Question: What type of tax is indicated in the document, personal property or real estate?
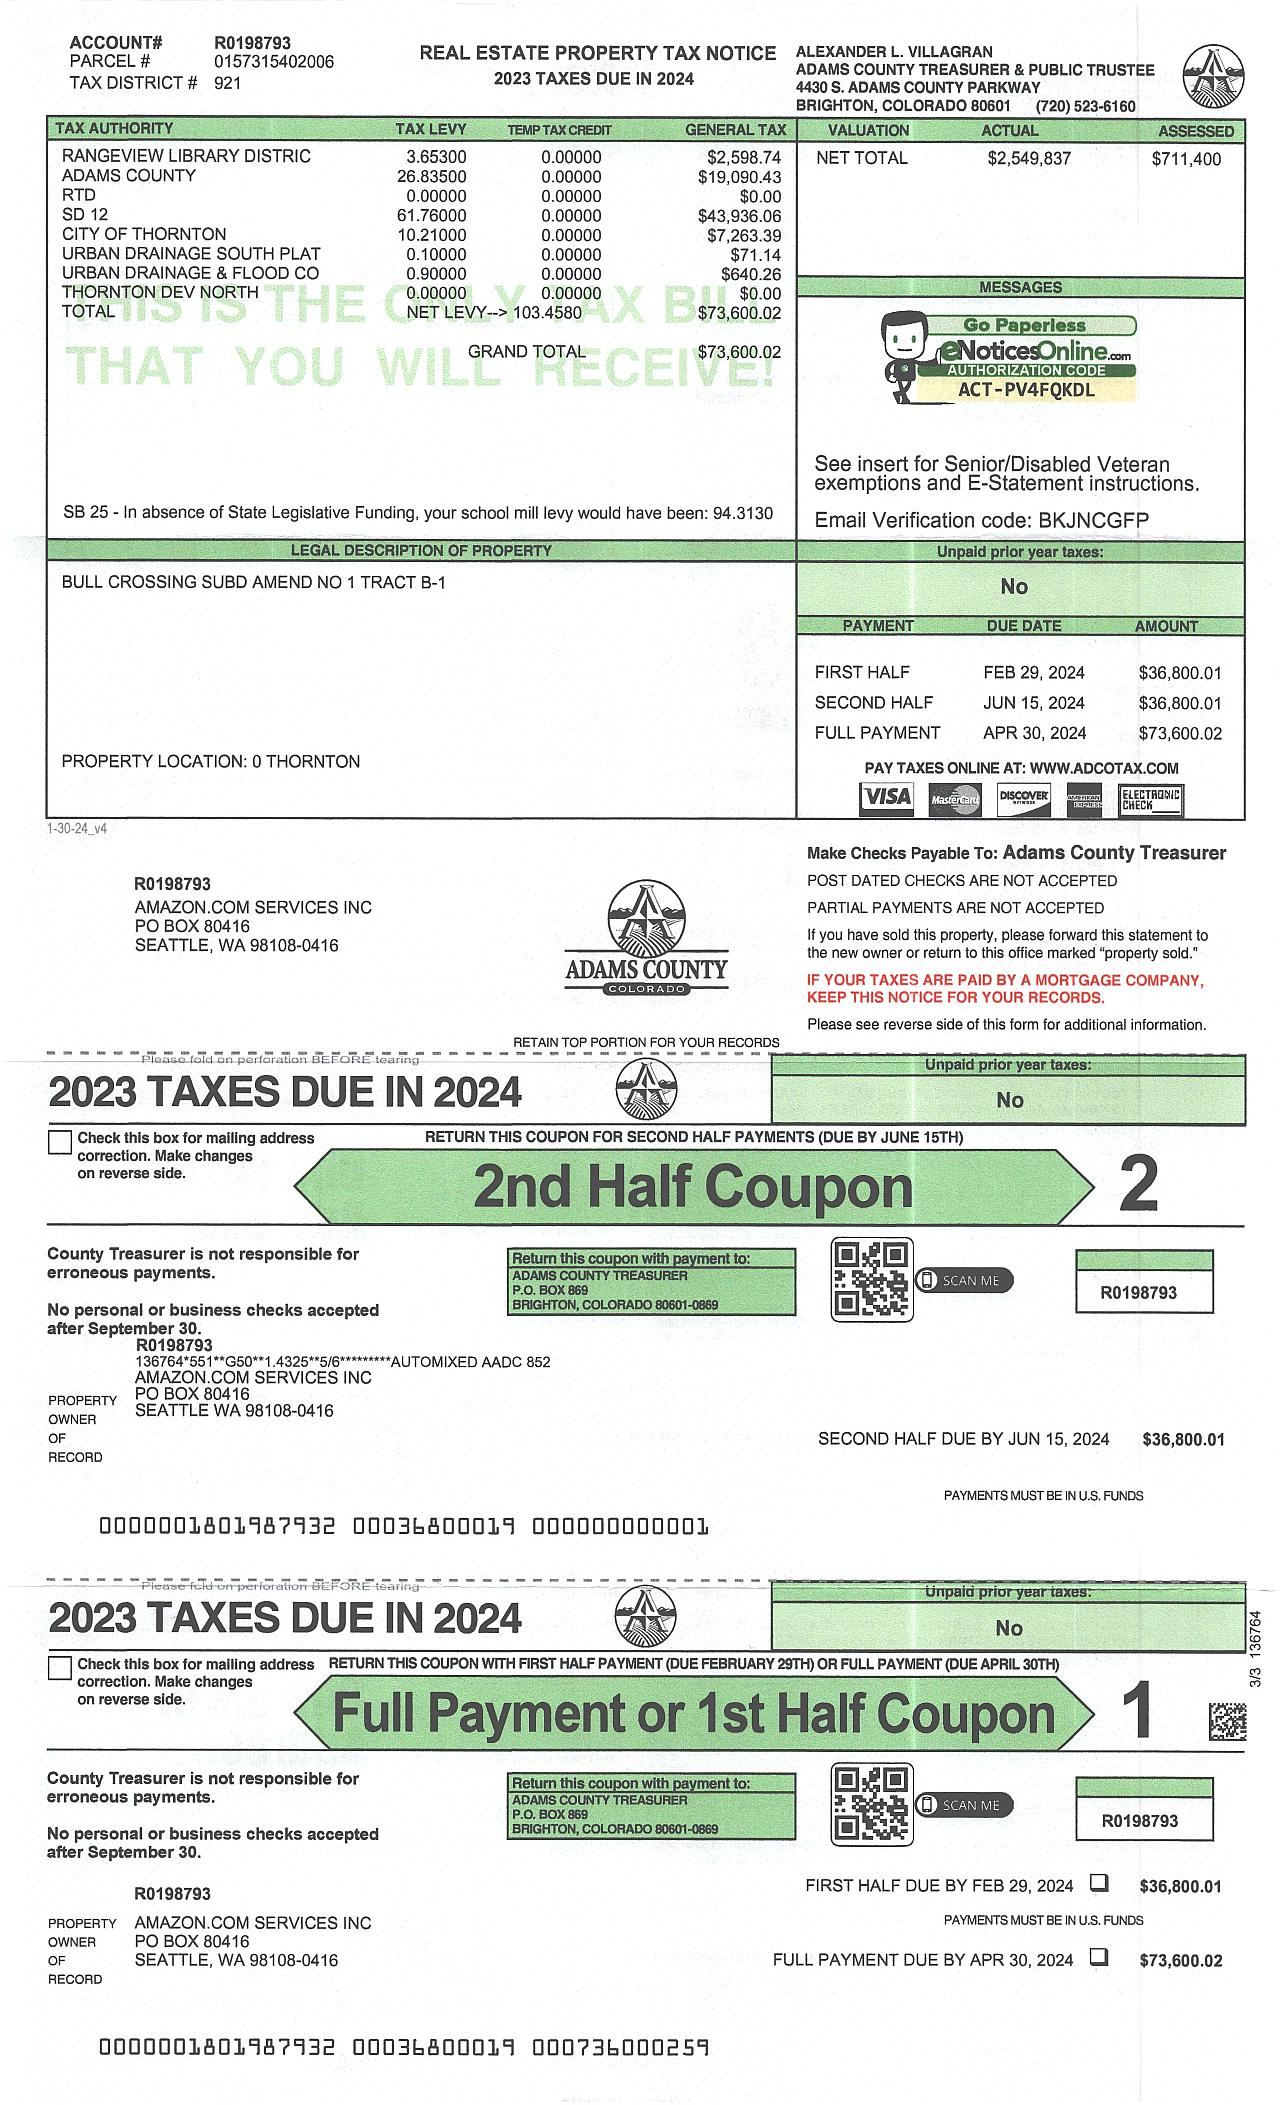
Answer: "Real Estate Tax"